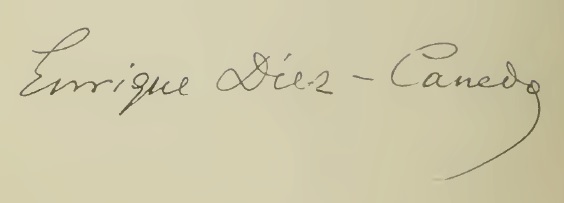
Signature of: enrique díez canedo